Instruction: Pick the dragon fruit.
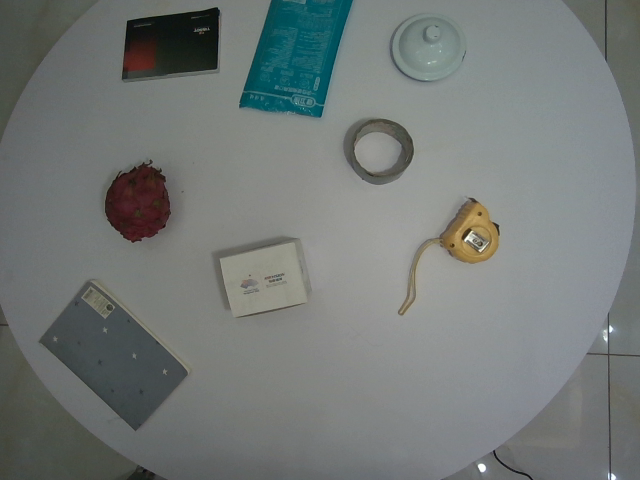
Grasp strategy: vertical